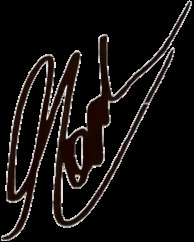
Signature of: noah urrea